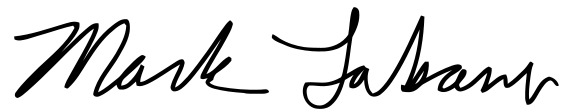
Signature of: mark takano